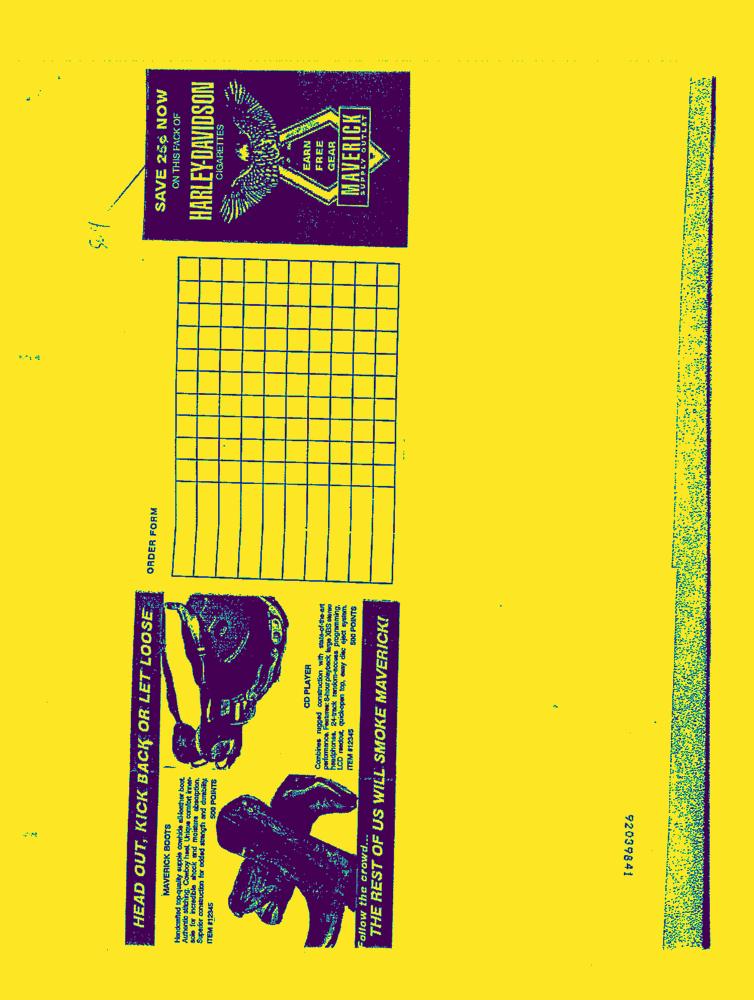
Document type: AD